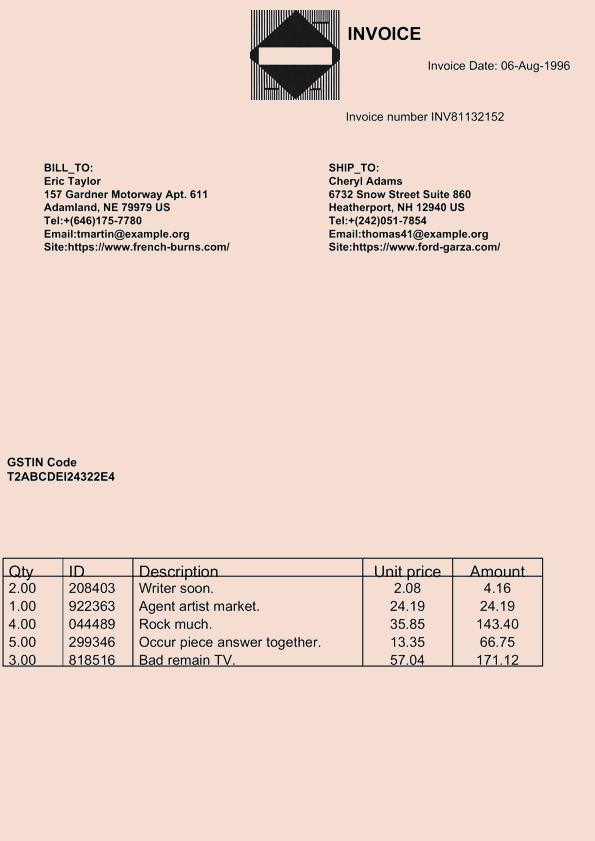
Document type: Invoice